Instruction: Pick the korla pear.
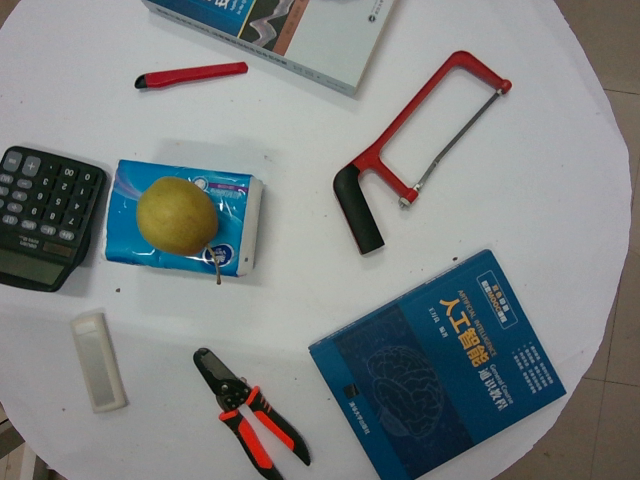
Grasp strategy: vertical